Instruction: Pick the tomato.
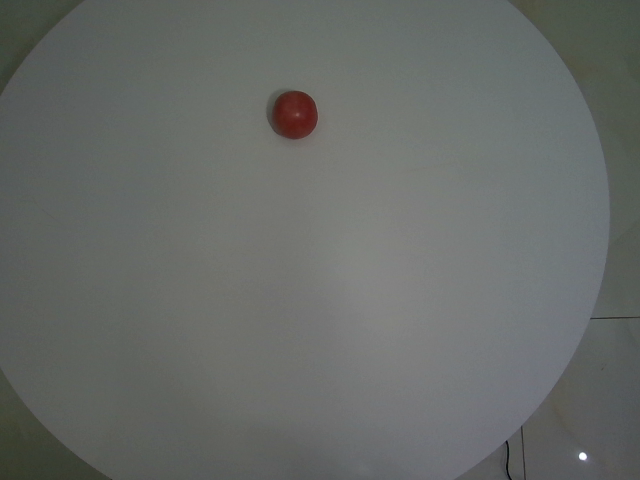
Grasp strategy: vertical